Question: Which state is mentioned in the document?
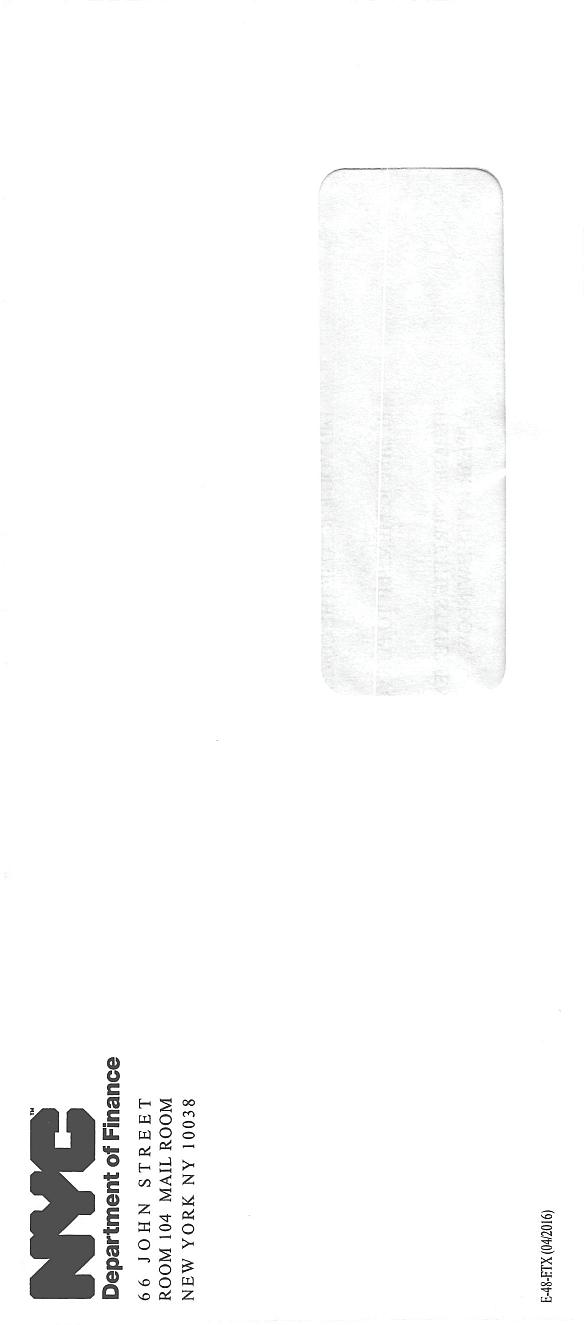
Answer: "NEW YORK"